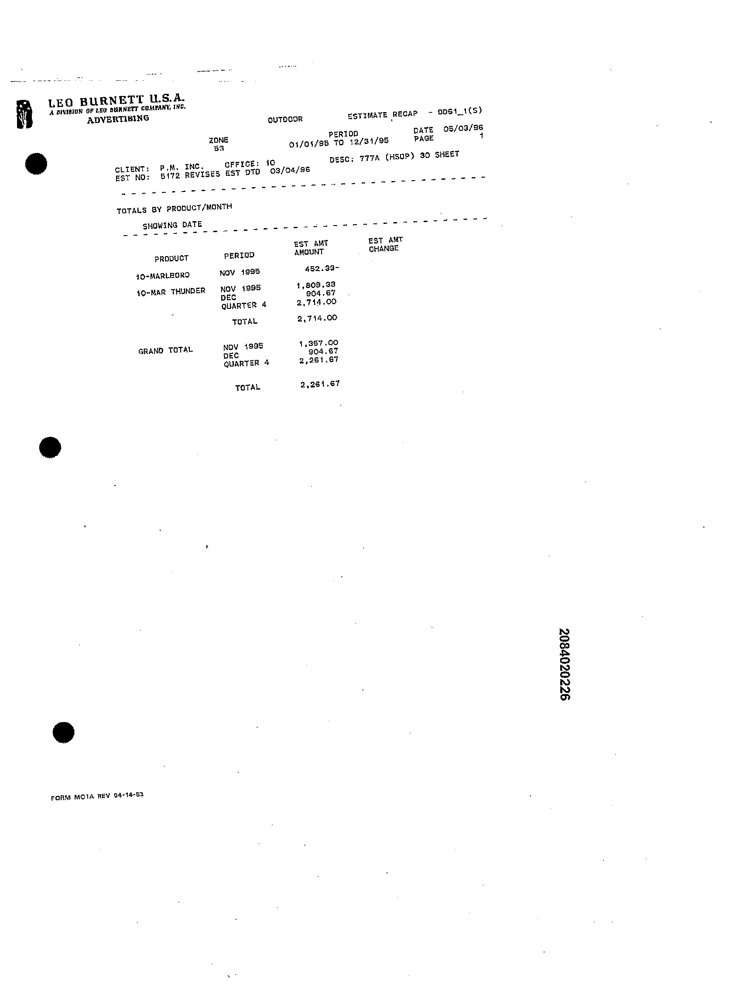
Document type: Invoice